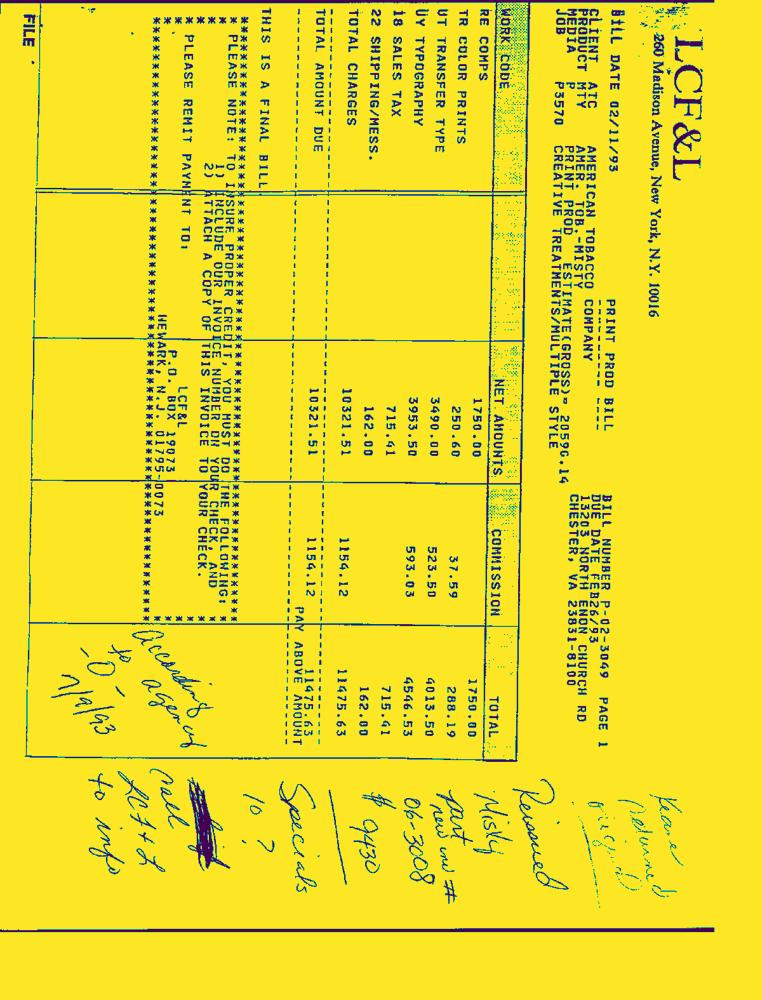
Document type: Invoice-Doc